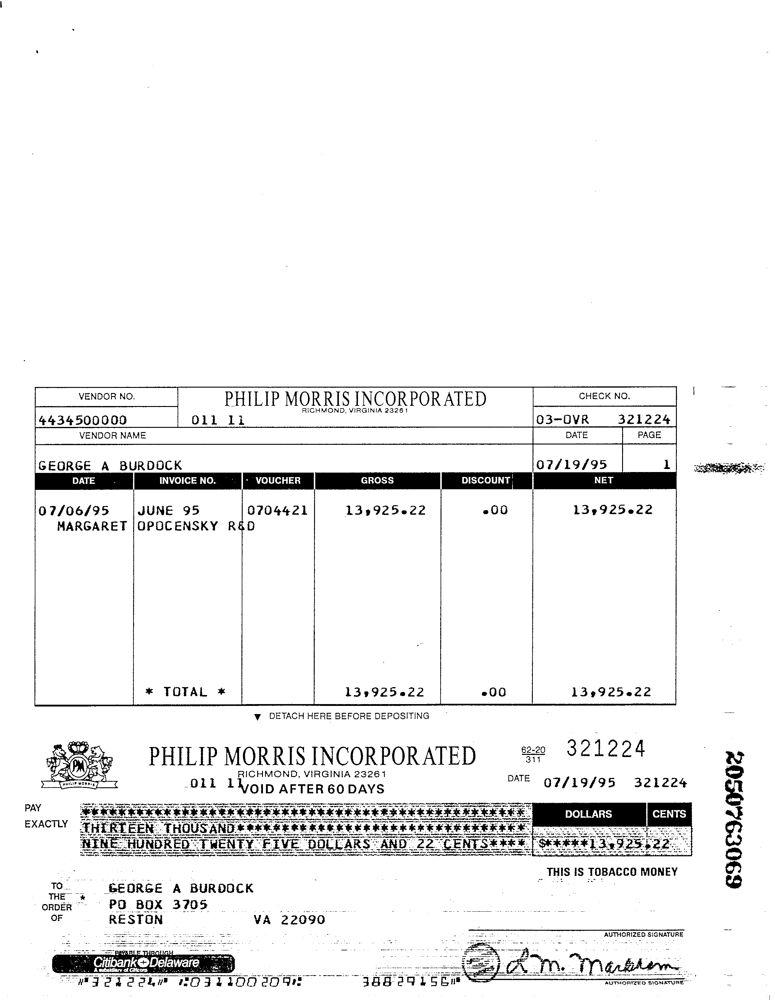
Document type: Invoice